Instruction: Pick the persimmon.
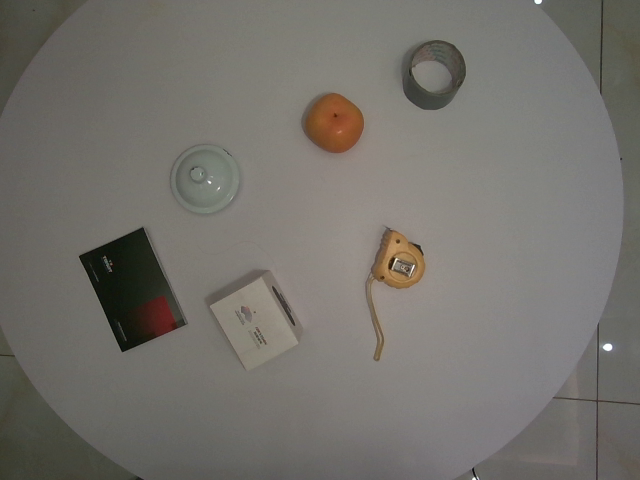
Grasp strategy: vertical